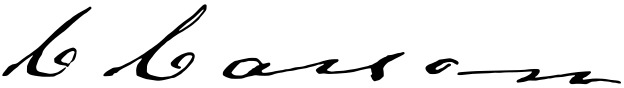
Signature of: kit carson